Question: What is the assessed value of the property as noted in the document?
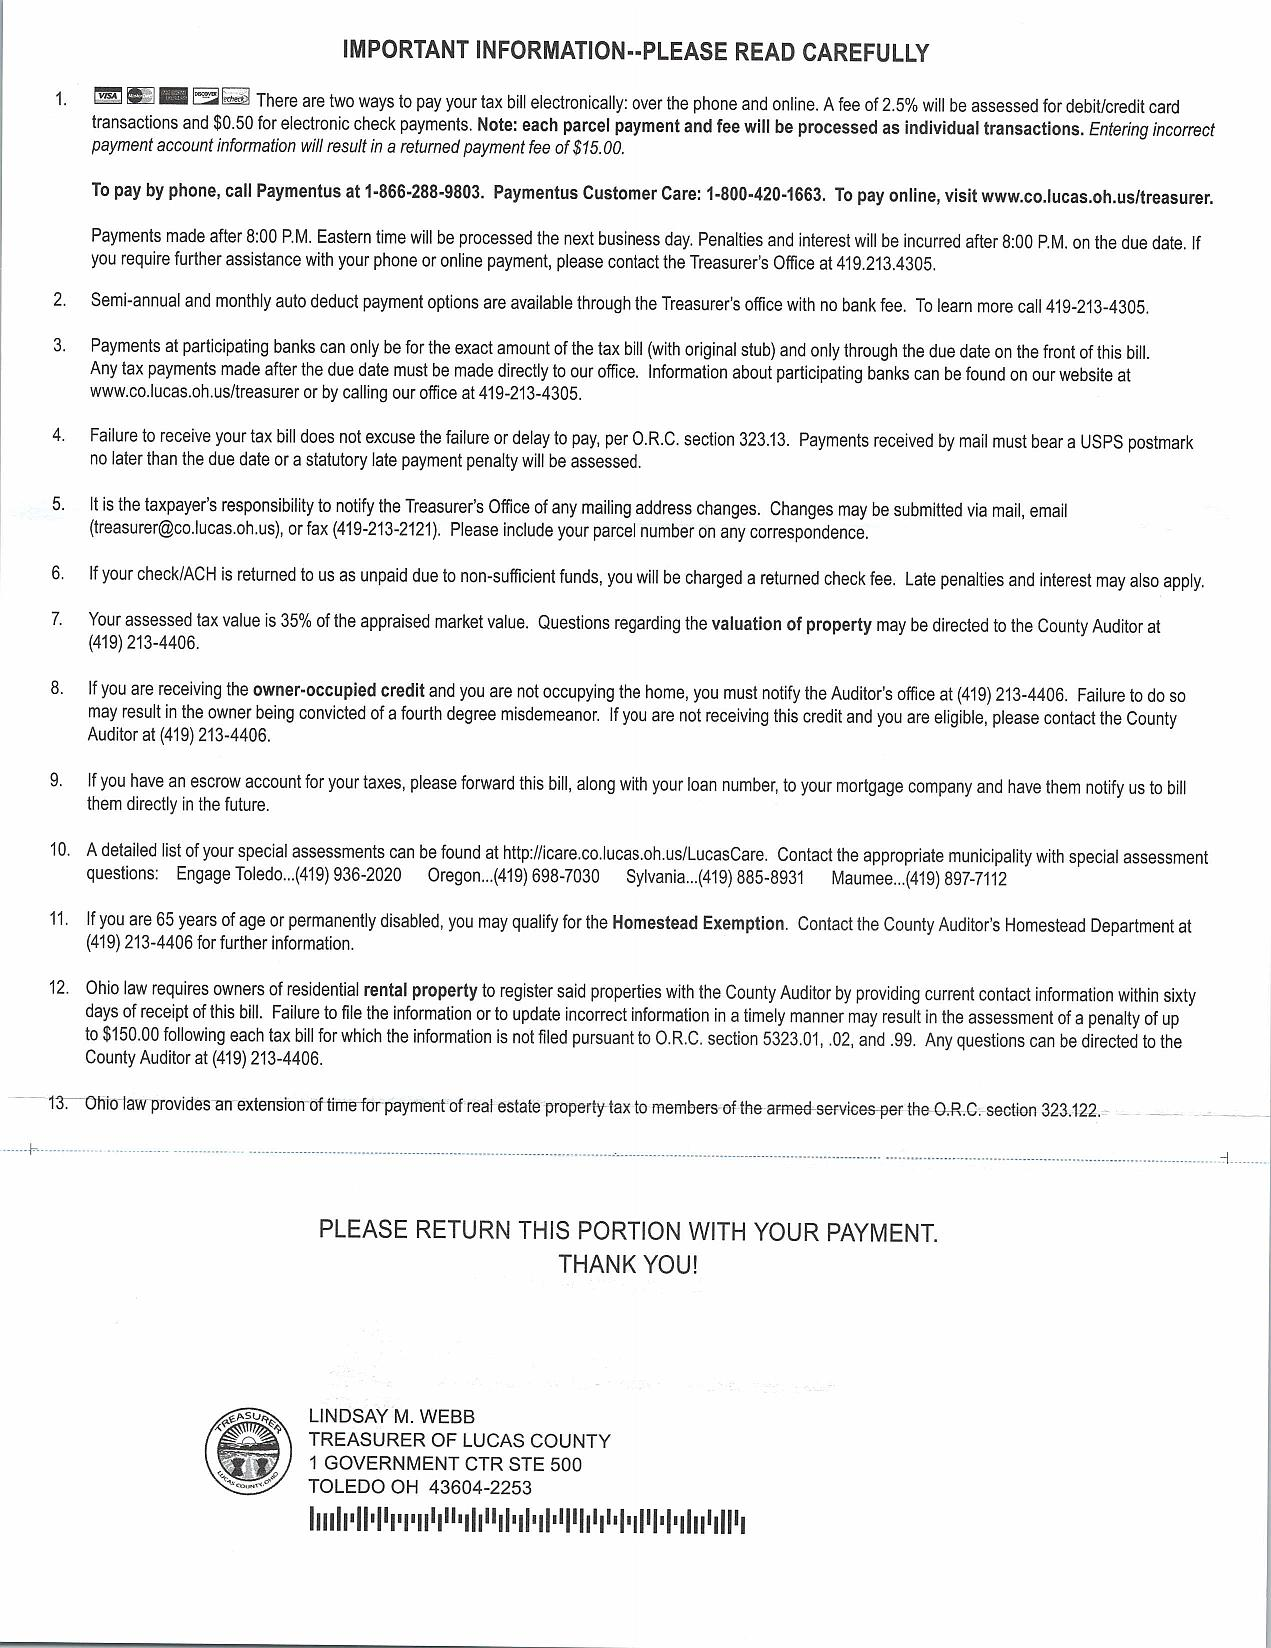
Answer: "35% of the appraised market value"